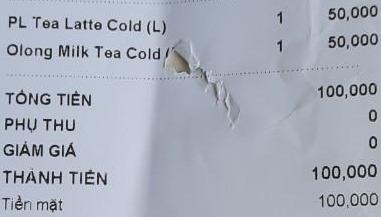
<table>
<tr>
<td>PL Tea Latte Cold (L)</td>
<td>1</td>
<td>50,000</td>
</tr>
<tr>
<td>Olong Milk Tea Cold (L)</td>
<td>1</td>
<td>50,000</td>
</tr>
</table>

TỔNG TIỀN 100,000
PHỤ THU 0
GIẢM GIÁ 0
THÀNH TIỀN 100,000
Tiền mặt 100,000